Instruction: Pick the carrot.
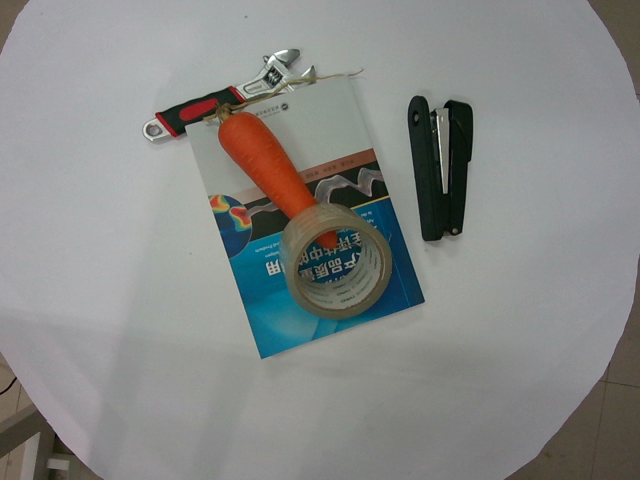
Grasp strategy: vertical